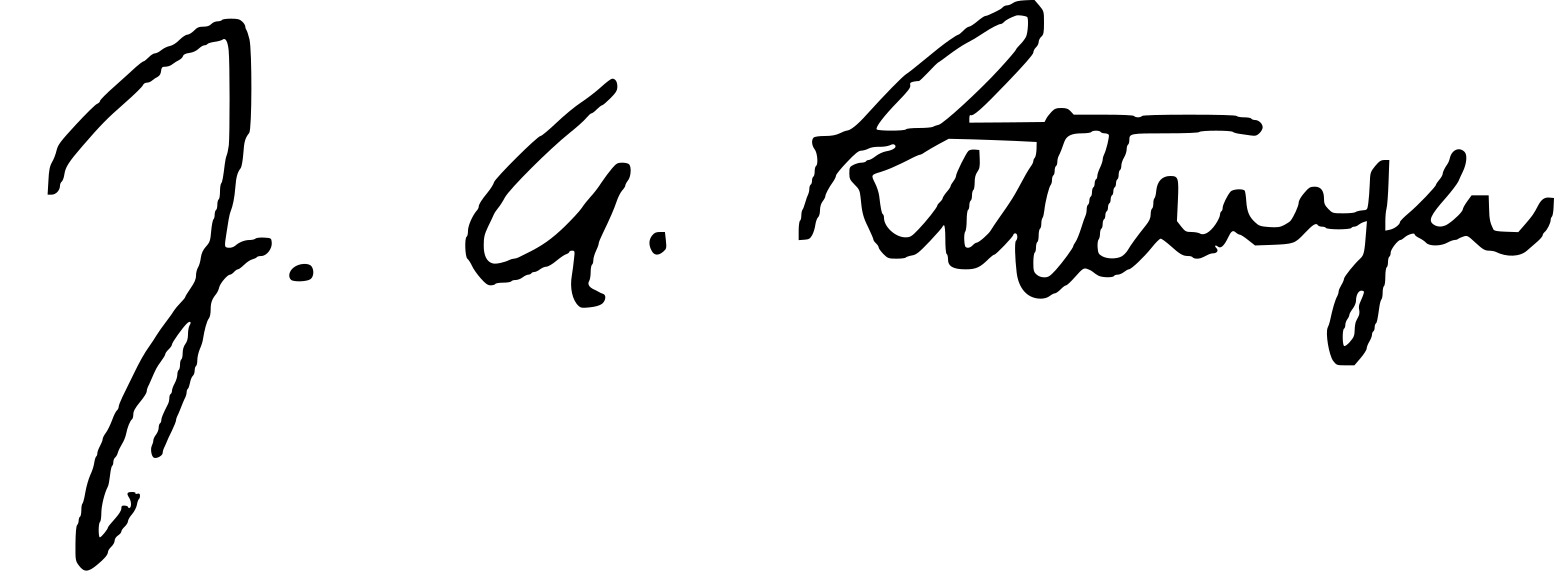
Signature of: john adam rittinger